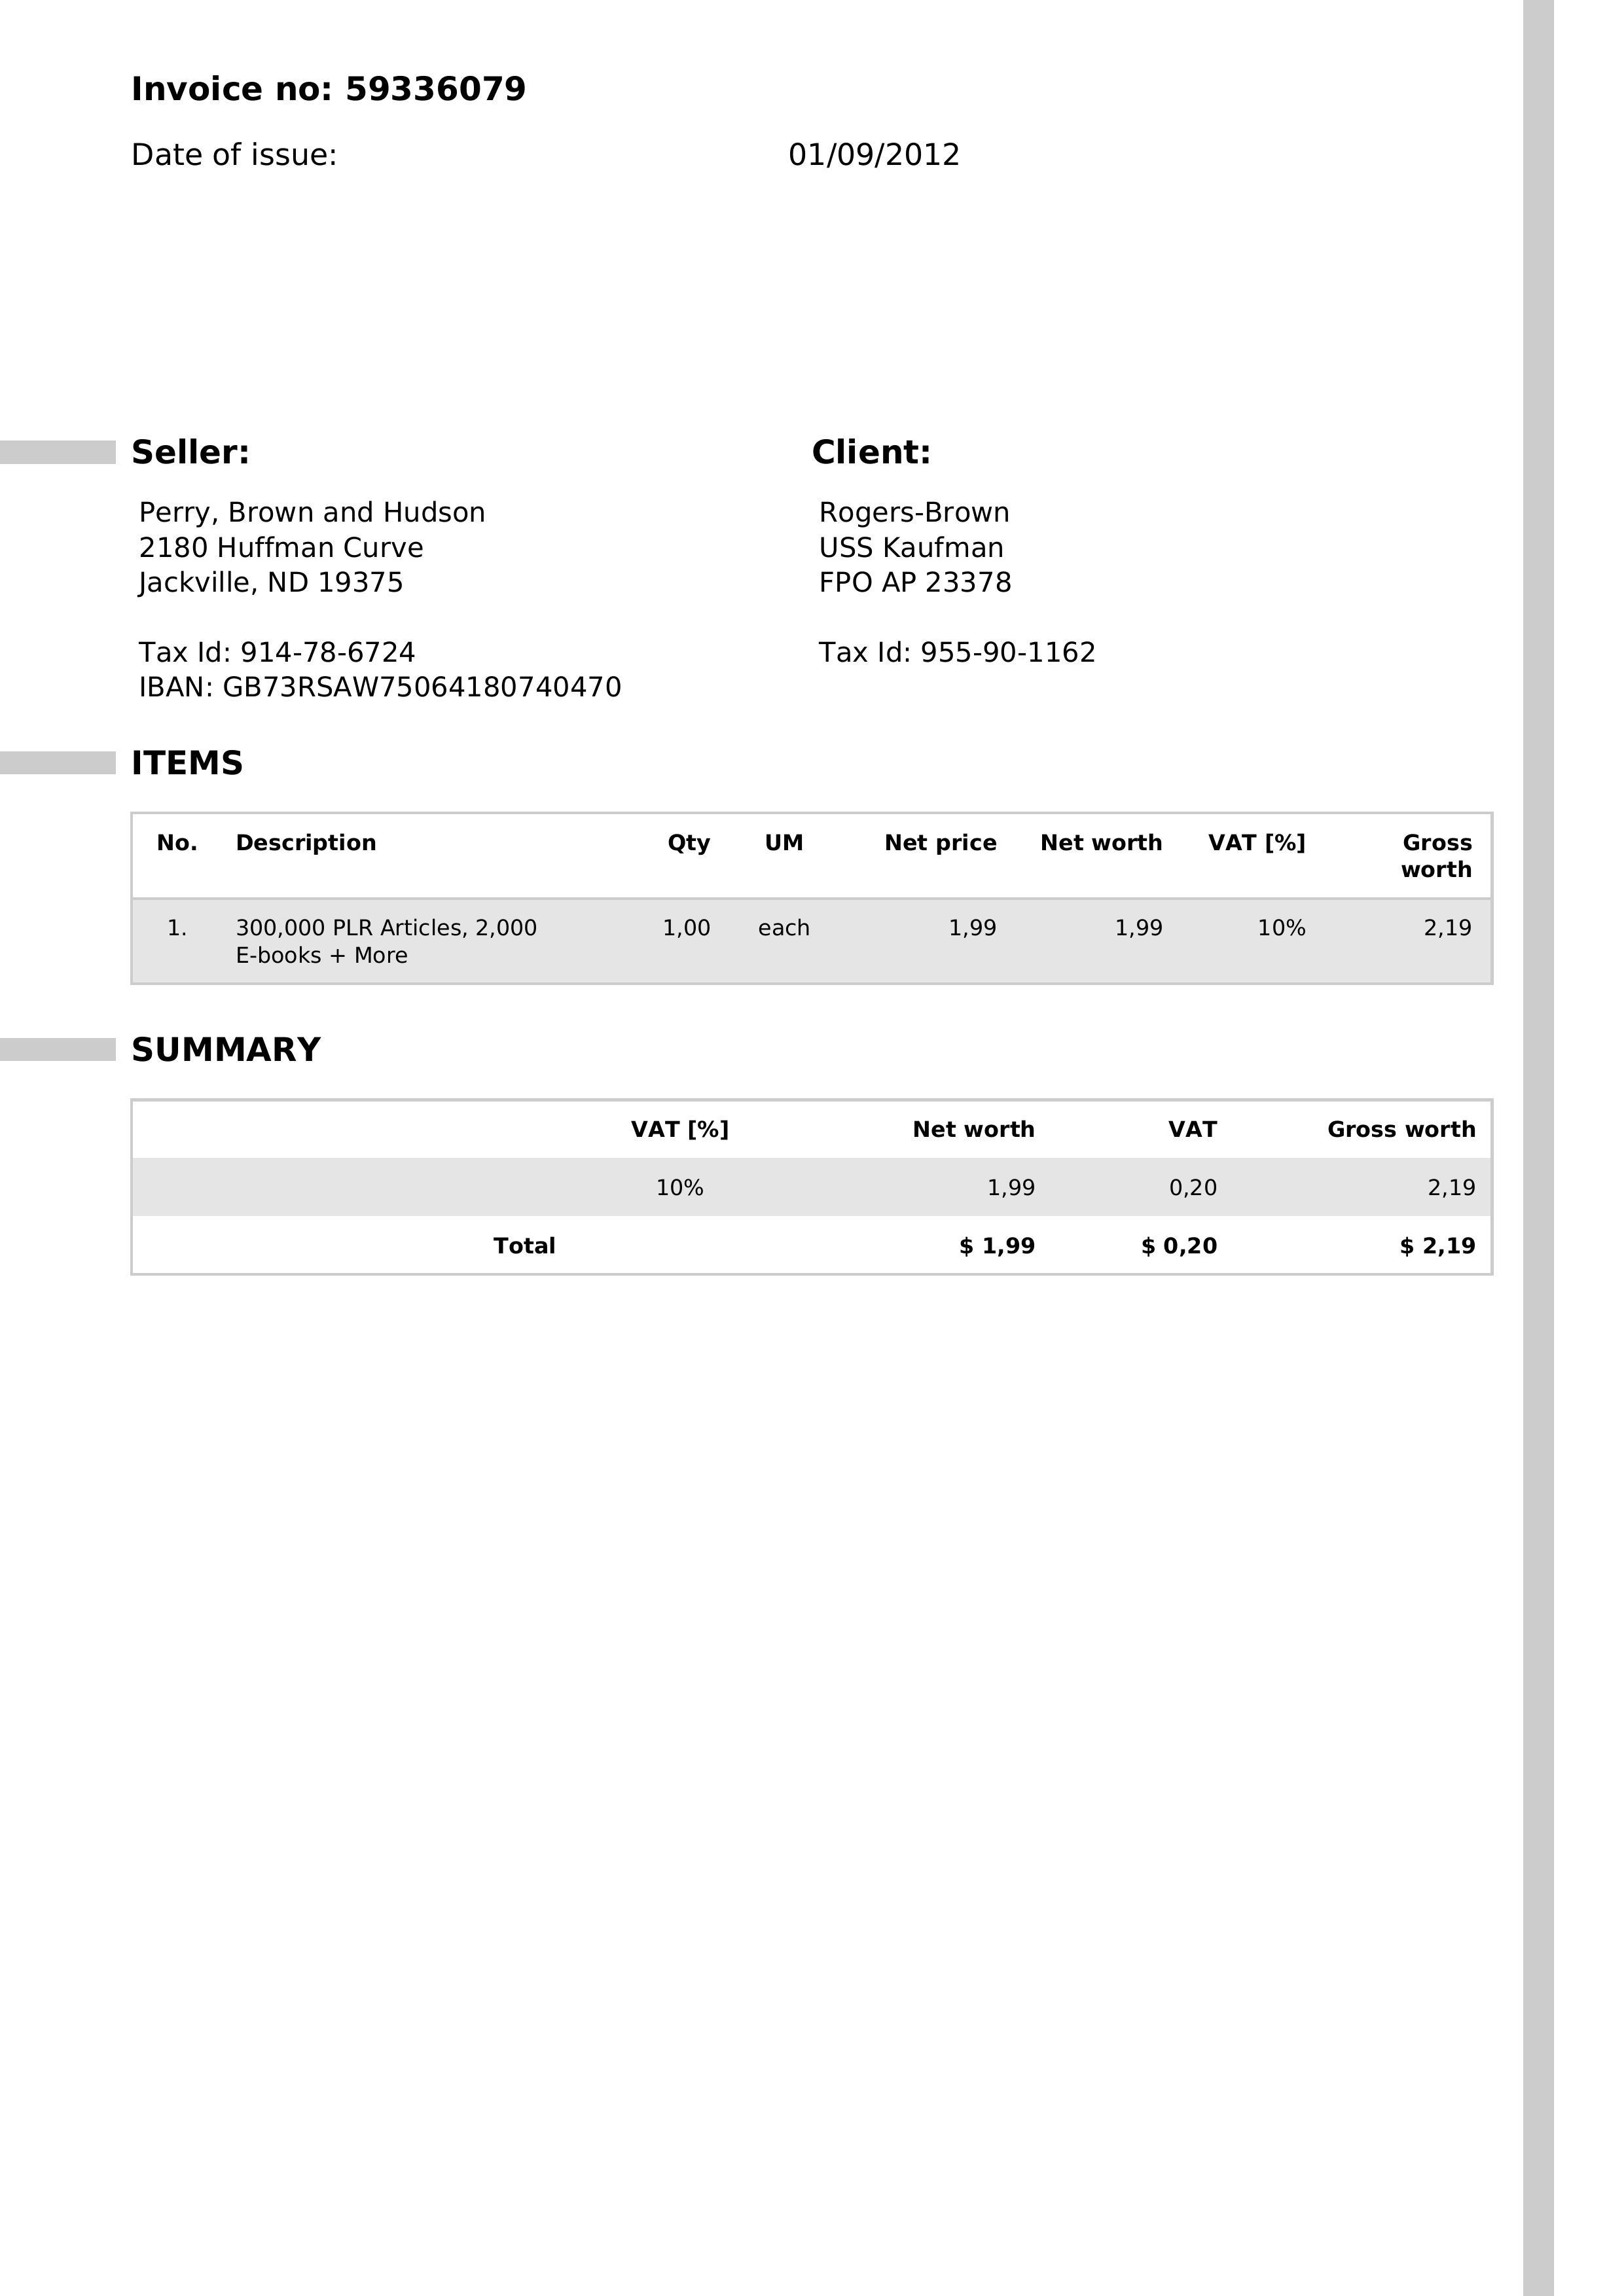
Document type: Invoice